Patient: Male, age 67
A 67-year-old man was referred to our department after his local doctor detected a 15-mm nodular shadow in the upper lobe of his right lung. The nodule had remained unchanged for 10 months (Fig. 1A and B). The patient's temperature was 36.5  C, his heart rate was 78 beats per minute, and percutaneous arterial oxygen saturation was 98% in room air. Symptoms such as cough, sputum, shortness of breath, and weight loss were not observed. His medical history included hypertension, chronic obstructive pulmonary disease, dyslipidemia, and internal carotid artery stenosis, and he had a history of smoking 20 cigarettes a day for 43 years. His family history was unremarkable. He had no history of pet ownership, overseas travel, or excessive exposure to dust. Laboratory results on admission included a white cell count of 6610/mm3 (reference range 3300-8600/mm3) with white blood cell differentiation ratios of 72.5% neutrophils (reference range 35%-73.0%), 18.3% lymphocytes (reference range 20.0%-52%), 4.2% eosinophils (reference range 0.0%-11.0%), 0.4% basophils (reference range 0.0%-2.0%), 4.6% monocytes (reference range 0.0%-13.0%), and hemoglobin 14.3 g/dL (reference range 13.5-17.0 g/dL), platelet count 192,000/mm3 (reference range 150,000-350,000/mm3), C-reactive protein 0.03 mg/dL (reference range 0.0-0.3 mg/dL), carcinoembryonic antigen 4.26 ng/mL (reference range 0.0-5.00 ng/mL), and cytokeratin-19 fragments 3.3 ng/mL (reference range 0.0-2.8 ng/mL). An interferon-gamma (IFNgamma)-releasing assay (IGRA) (QuantiFERON-TB GoldR) was positive at 0.49 IU/mL. Tests for cryptococcus antigen and HIV antibodies were negative. Chest computed tomography (CT) revealed a 15-mm nodular shadow with slightly irregular margins in the upper lobe of the right lung (Fig. 1). Only normal bacterial flora were detected via sputum culture, and Mycobacterium smear, tuberculosis (Tb)-polymerase chain reaction (PCR), and MAC-PCR were negative, as was acid-fast bacilli culture. Ultrasound-guided bronchoscopy confirmed the locations of the lesions, then transbronchial biopsy, bronchial brushing, and bronchial lavage were performed. Histological investigations did not reveal any indications of malignancy or granuloma, and the cytological results of bronchial washing and brushing were negative for malignancy. Bronchial lavage culture only yielded normal bacterial flora, and a Mycobacterium smear was negative in the culture test as were Tb-PCR, MAC-PCR, and acid-fast bacilli culture tests. Based on these results no definitive diagnosis was reached with regard to the nodular shadow in the upper lobe of the right lung, and therefore the patient was instructed to comply with careful monitoring on an outpatient basis.
The patient was monitored as an outpatient for 18 months, during which time no changes in the size or characteristics of the nodular shadow in the right upper lobe of the lung were observed (Fig. 2A). A small 5-mm node appeared as a new lesion in the left lung apex, however, and it gradually increased to 10 mm over the course of 10 months (Fig. 2B). Enlargement of the right axillary lymph node was also observed. No enhancement effect was detected via contrast CT (Fig. 2C). Accumulation was detected in the left lung apex and right axillary lymph node via positron emission tomography-CT (Fig. 2D), but no accumulation was depicted in the right lung nodule. The patient had no fever, cough, or sputum which could suggest disseminated MAC, and the right axillary lymph node was not painful, therefore blood culture tests for acid-fast bacteria were not performed. QuantiFERON-TB GoldR was slightly elevated at 0.93 IU/mL, and anti-MAC antibodies were positive at 1.51 U/mL (reference range 0.0-0.69 U/mL). Angiotensin-converting enzyme level was 1.9 U/L (reference range 8.3-21.4 U/L) and soluble interleukin-2 receptor level was 478 U/mL (reference range 122-496 U/mL). Combined with the fact that no bilateral hilar lymphadenopathy or skin, ocular, or cardiovascular complications were observed, it was surmised that sarcoidosis was unlikely to be the cause of the lung nodule and enlargement of the right axillary lymph nodes.
The new lesion, which was depicted as a small nodular shadow in the left lung apex, was in contact with the proximal subclavian artery, and performing a surgical lung biopsy to achieve a definitive diagnosis would have been difficult. Hence, a biopsy was obtained from the right axillary lymph node under local anesthesia for diagnostic purposes. Large numbers of epithelioid granulomas and multinucleated giant cells were detected in the biopsy tissue (Fig. 3). M. intracellulare was identified via mycobacterium culture of the biopsy needle aspirate fluid from the right axillary lymph node, therefore lymphadenitis caused by M. intracellulare was diagnosed. Multidrug antimicrobial therapy including clarithromycin was considered, but at the patient's request, his condition was monitored on an outpatient basis instead. Interestingly the nodule in the left upper lobe gradually shrunk over the course of one year, as did the right axillary lymph nodes (Fig. 4A and B). The nodule had almost disappeared after 18 months (Fig. 4C). Anti-MAC antibody was not increased after the left lung apex lesion had disappeared compared to the level recorded when right lymphangitis had appeared (1.45 U/mL vs. 1.51 U/mL; range 0.0-0.69 U/mL). No relapse was observed throughout the 18 months following the biopsy. During the subsequent follow-up period the lesion in the right upper lobe did not exhibit any changes in size or other characteristics (Fig. 1).
Keywords: axillary lymphadenitis, mycobacterium avium complex infection, mycobacterium intracellulare
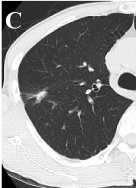
Image caption: B. Chest CT revealed a small new 5-mm nodular lesion in the left lung apex, which gradually increased in size over the course of 10 months (red arrow).